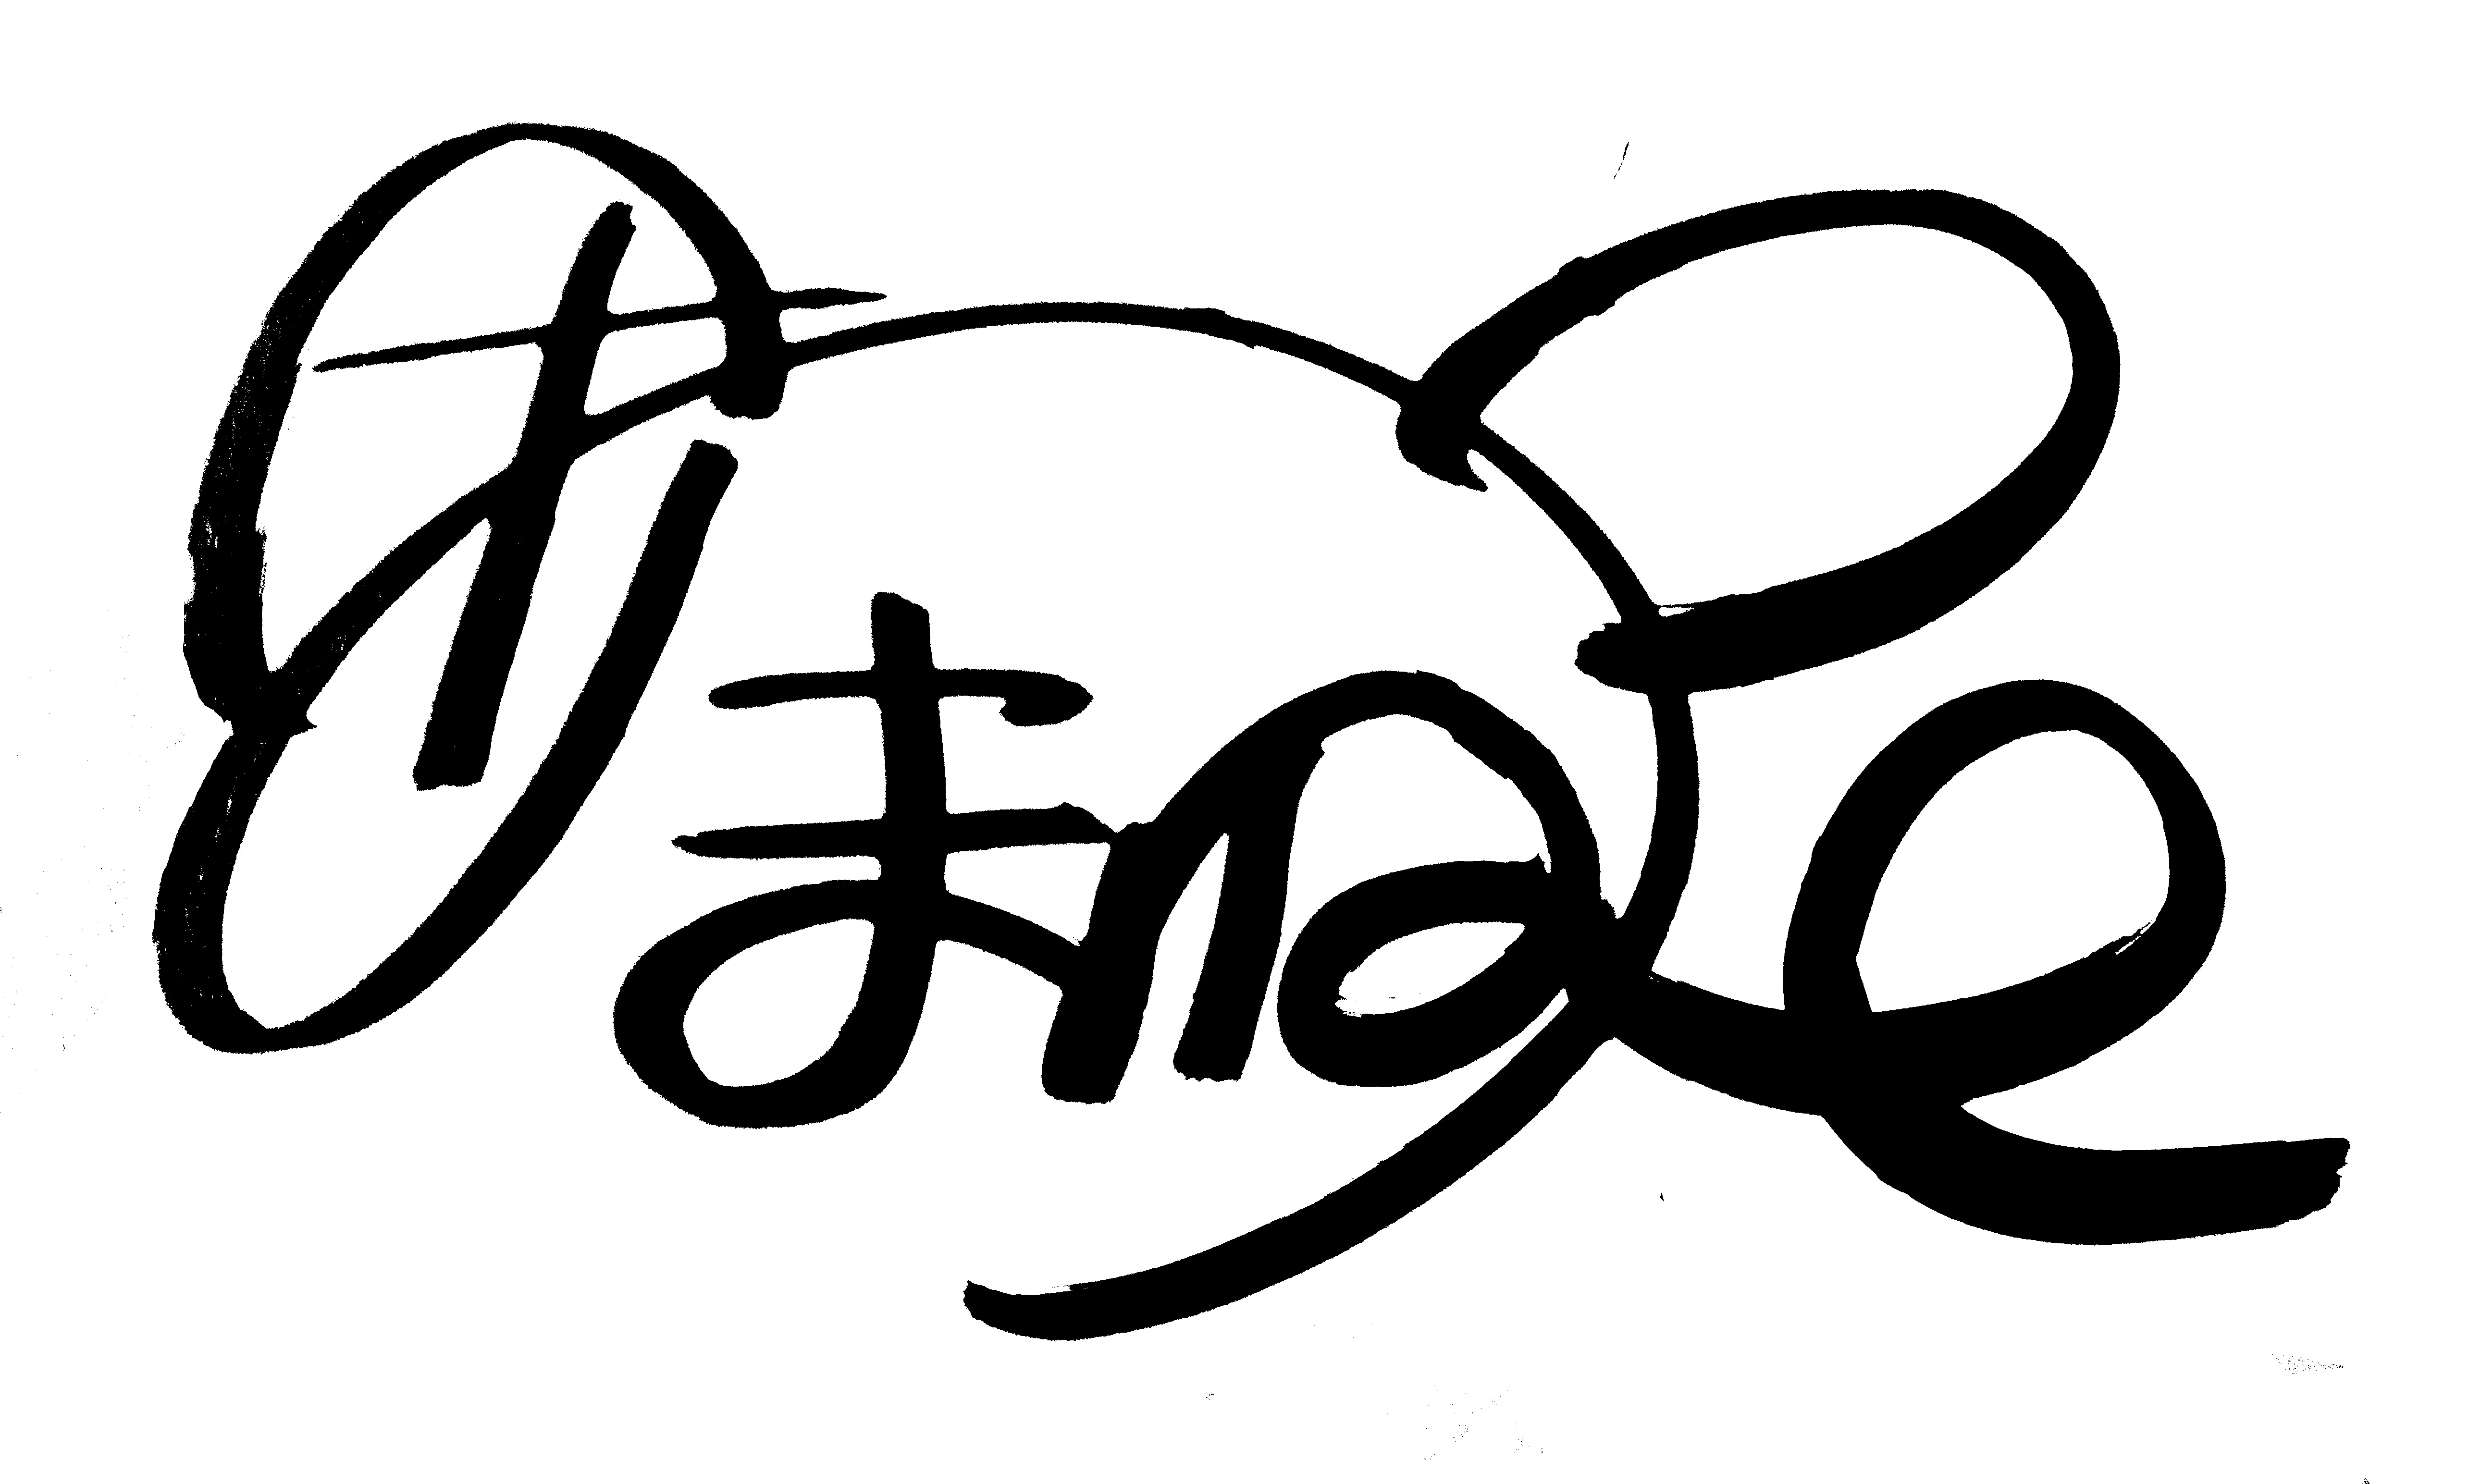
Signature of: mizuki amane